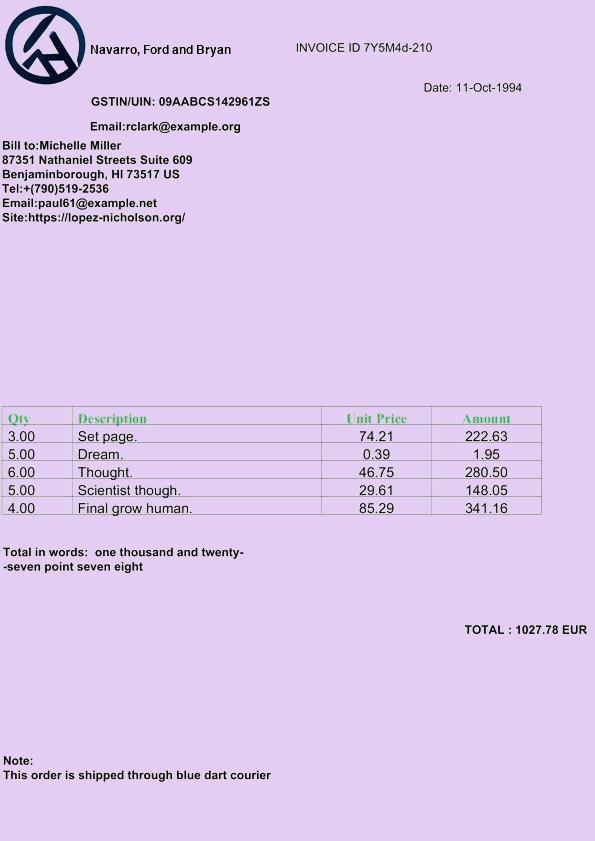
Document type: Invoice